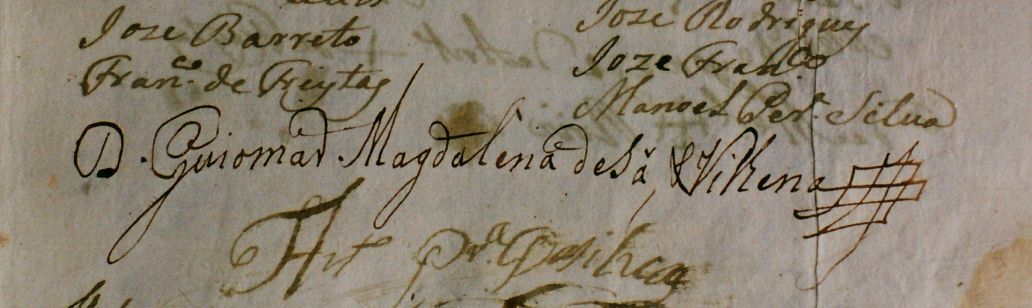
Signature of: guiomar madalena de sá e vilhena